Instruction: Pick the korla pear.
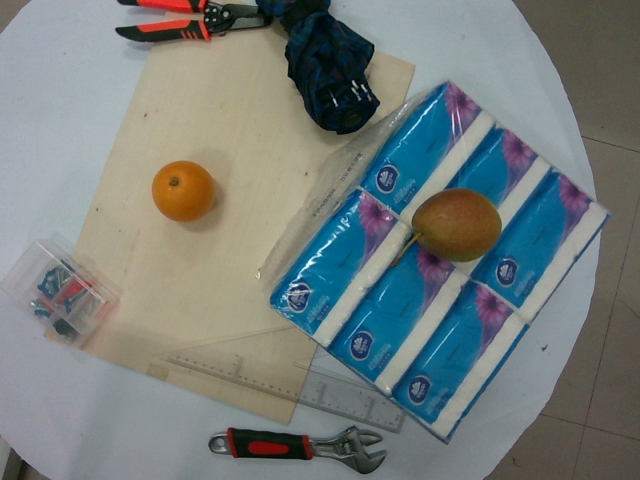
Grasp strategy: vertical